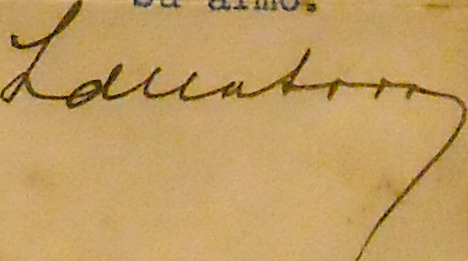
Signature of: lisandro de la torre